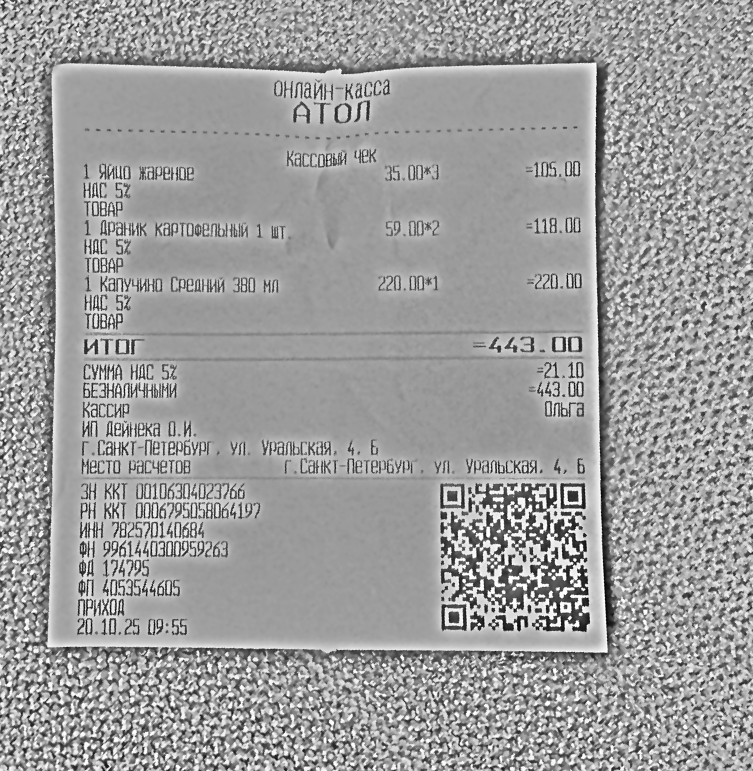
Продавец: ИП Дейнека О. И.
ИНН: 782570140684
Дата: 20.10.25 09:55
Товары: Яйцо жареное; Драник картофельный 1 шт.; Капучино средний 380 мл
Количество: 3; 2; 1
Цена: 35.00; 59.00; 220.00
Сумма: 105.00; 118.00; 220.00
Итого: 443.00